Question: Which state is mentioned in the document?
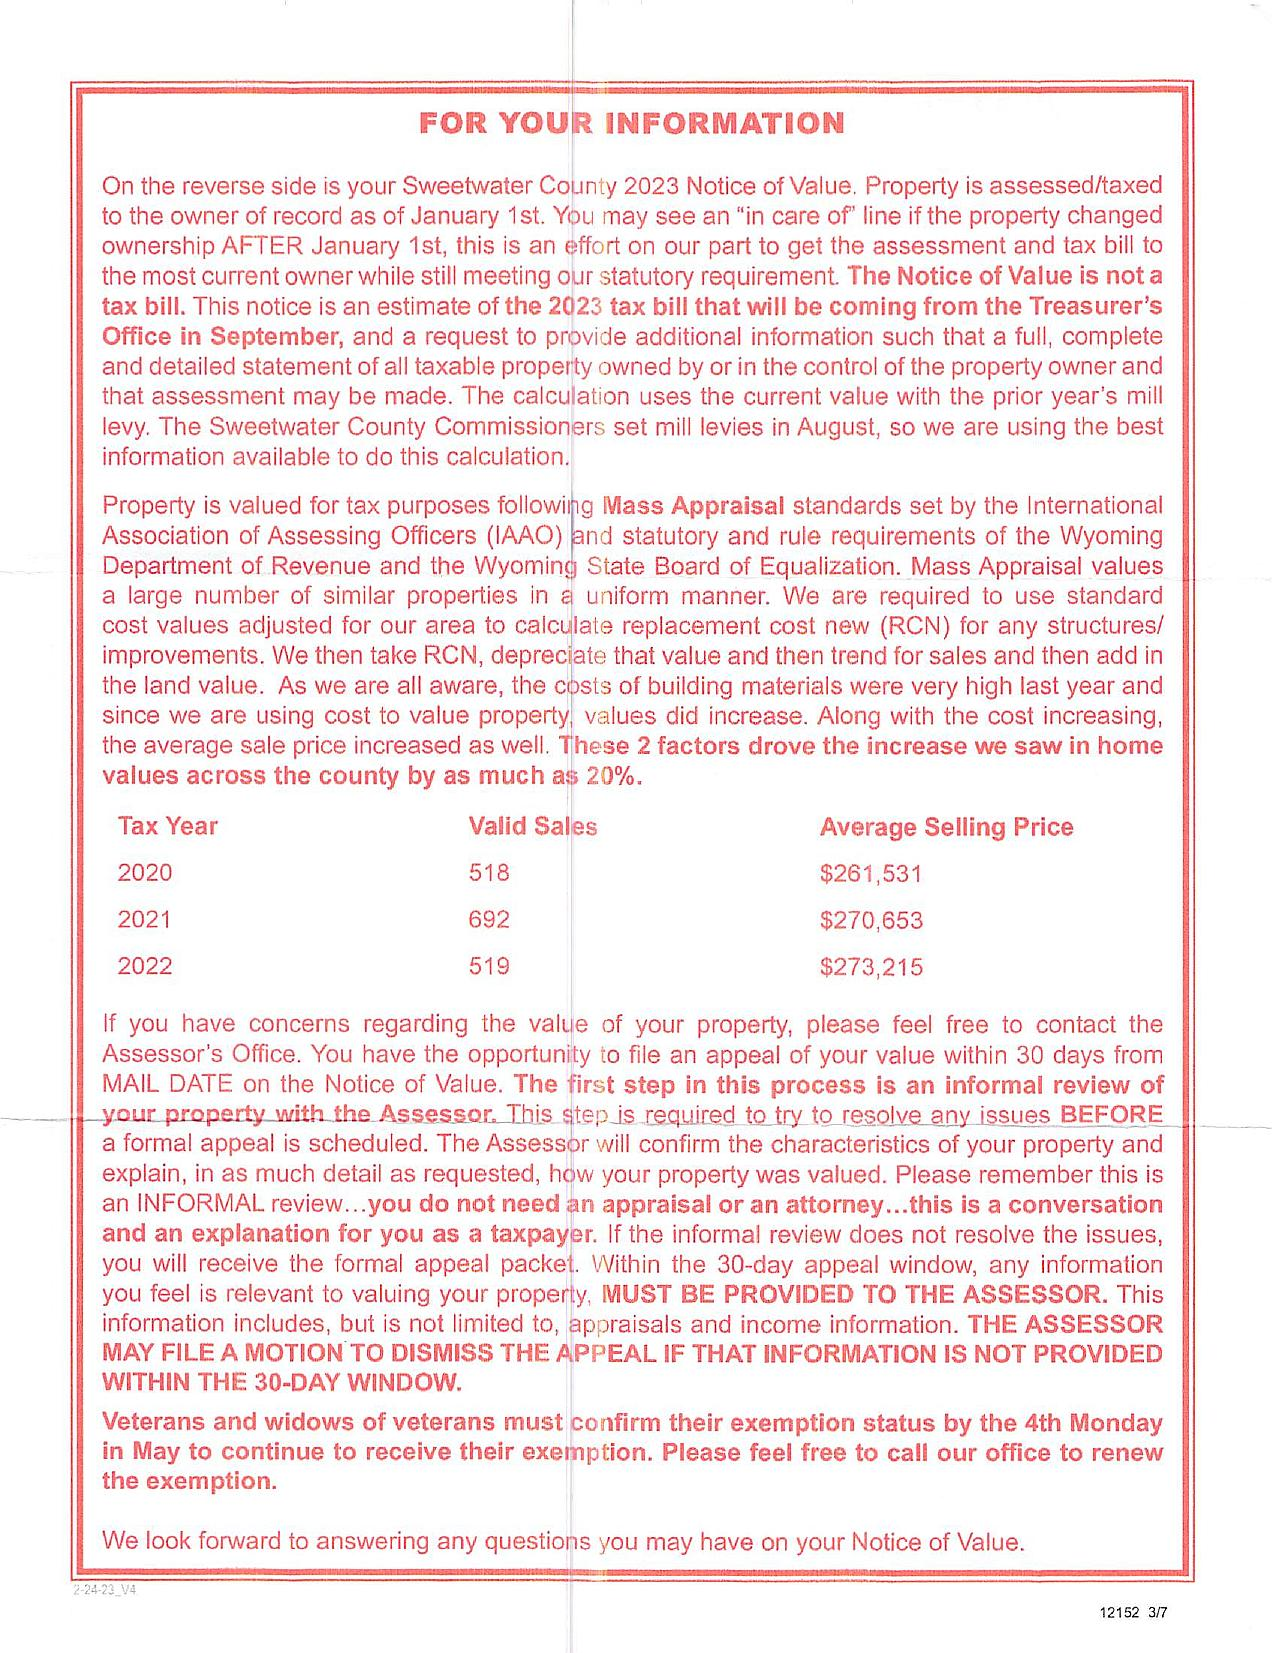
Answer: "Wyoming"